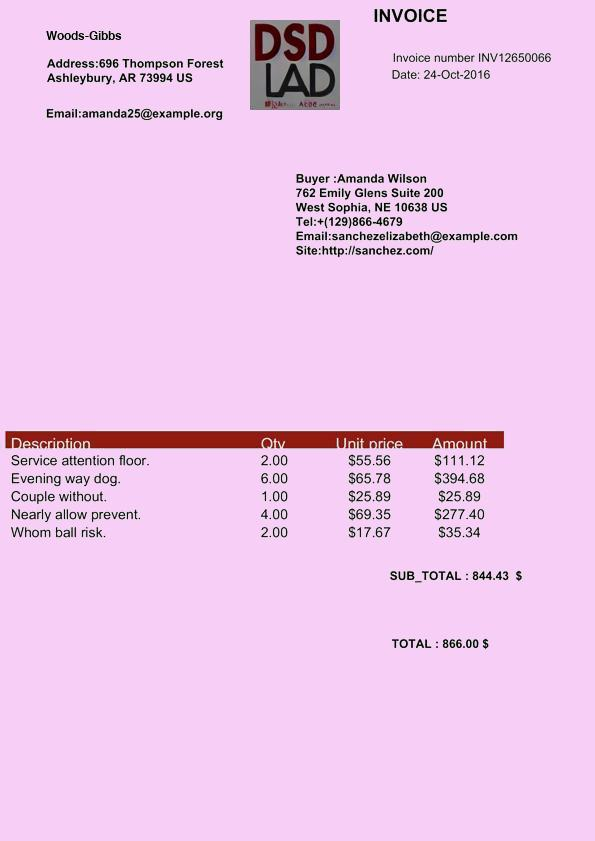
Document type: Invoice